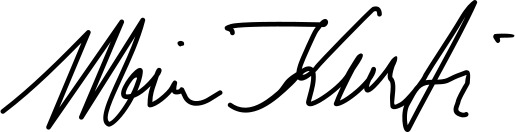
Signature of: albin kurti